Question: How is the property described in the document?
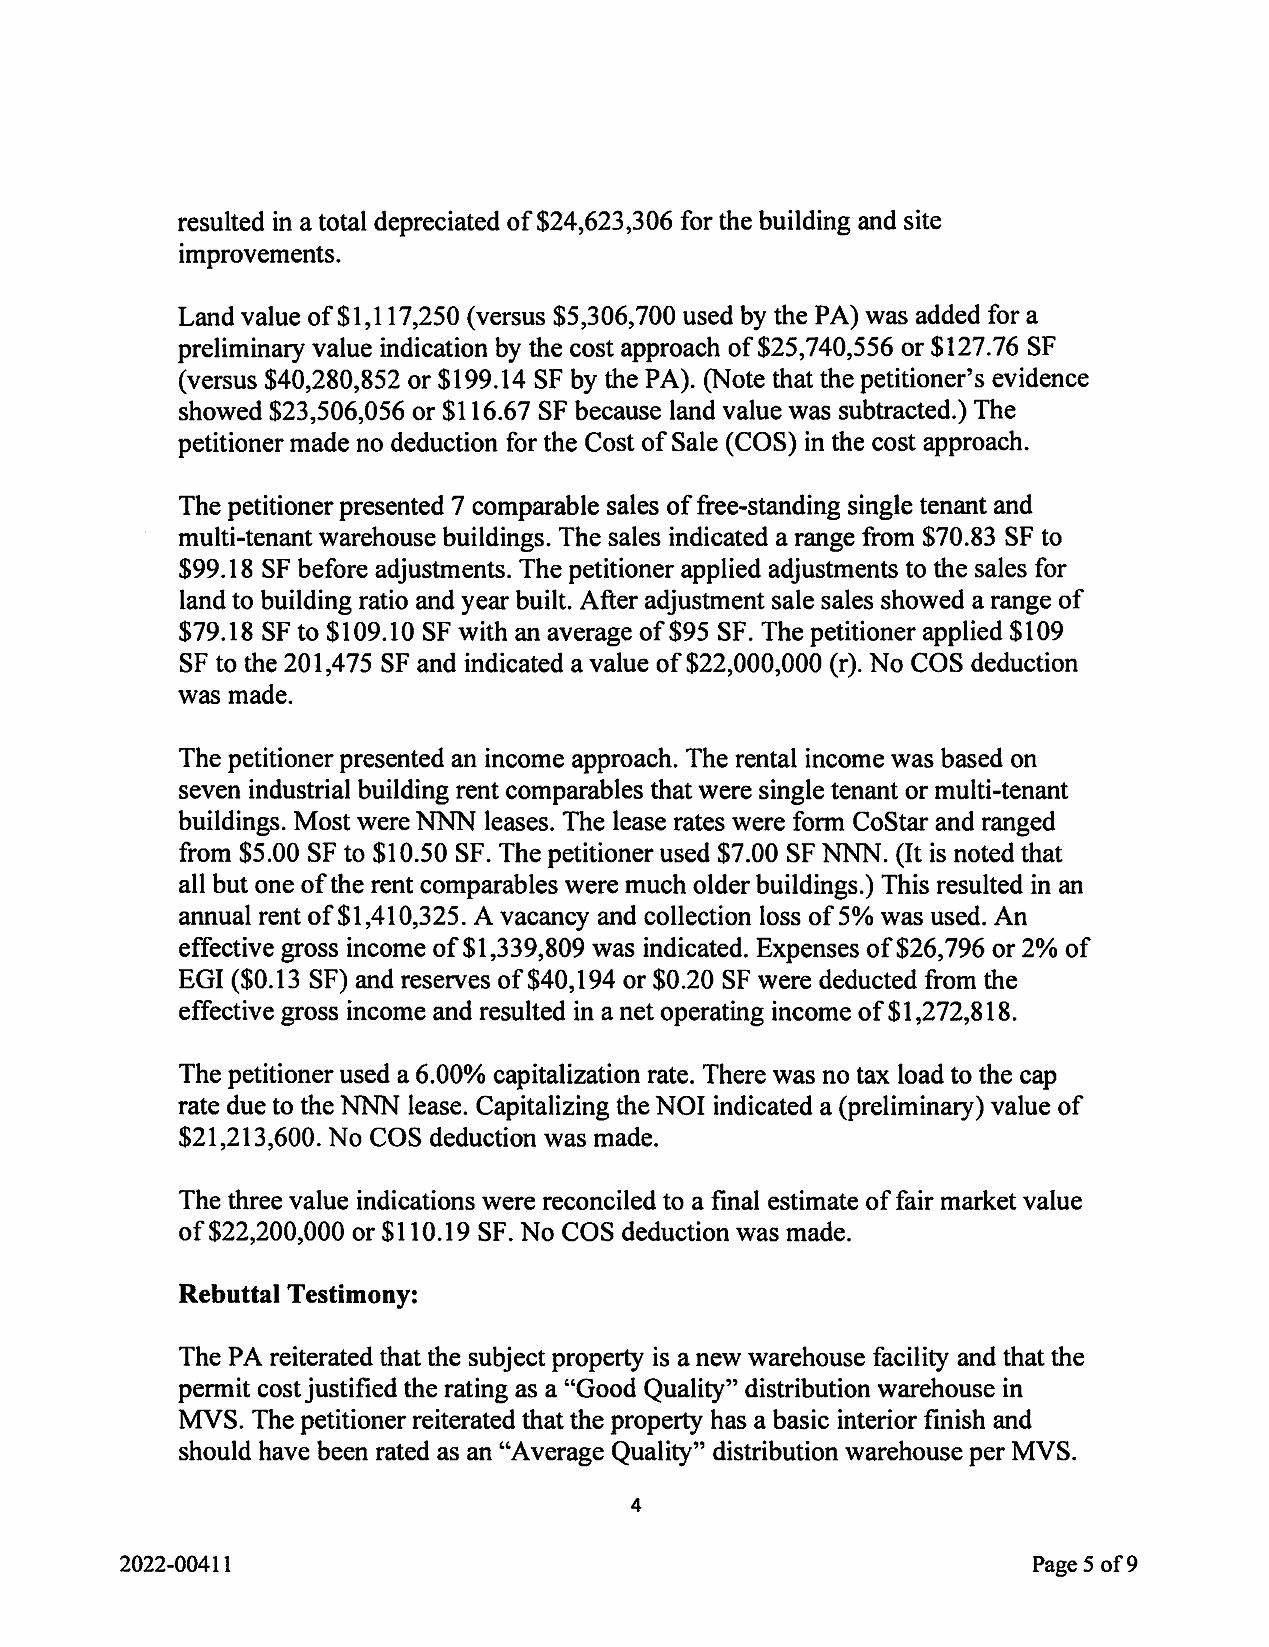
Answer: "The petitioner presented 7 comparable sales of free-standing single tenant and multi-tenant warehouse buildings."